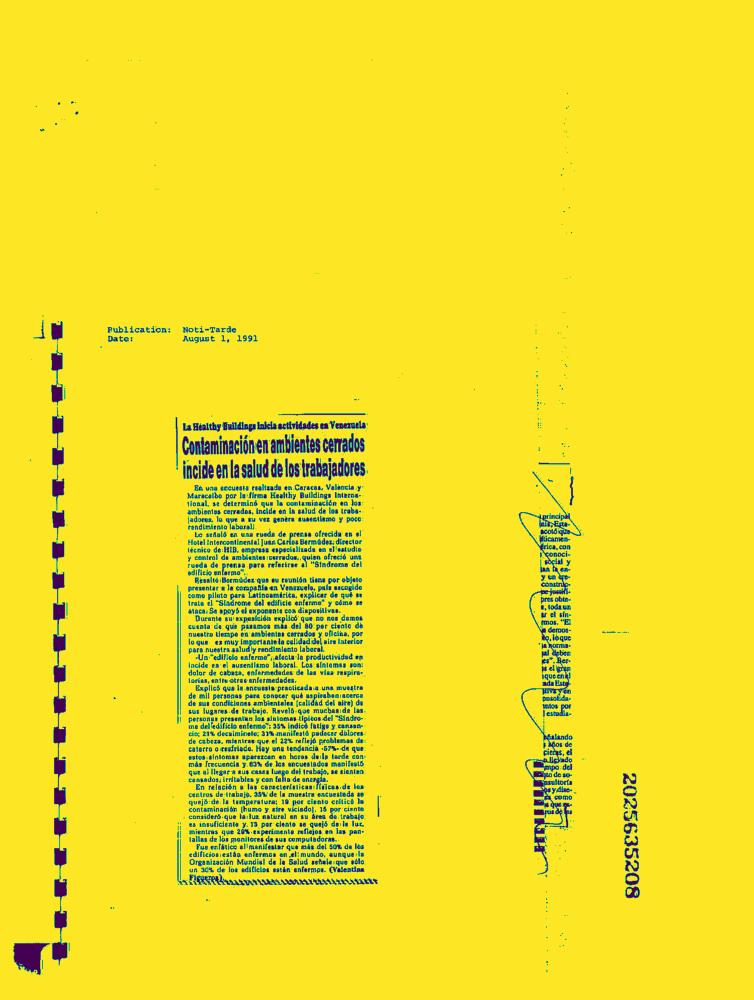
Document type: News-Article